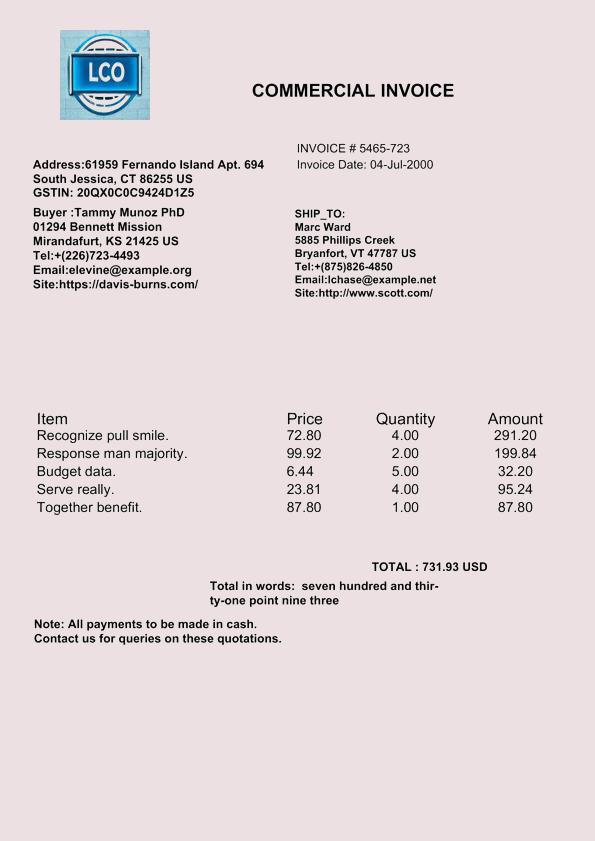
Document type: Invoice